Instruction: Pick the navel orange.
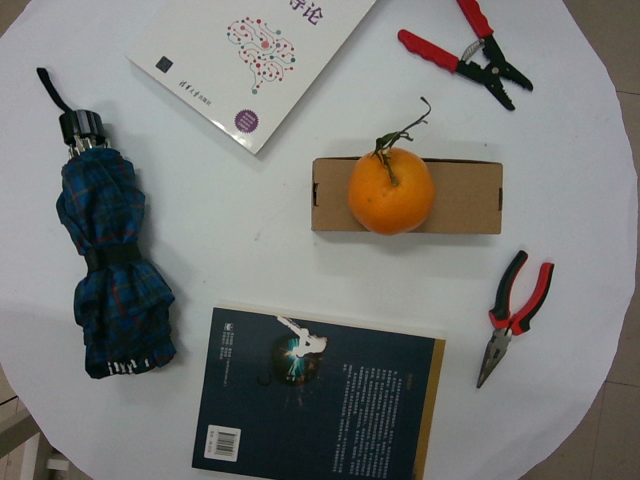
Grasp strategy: vertical